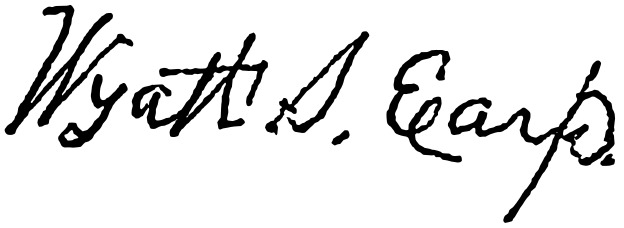
Signature of: wyatt earp